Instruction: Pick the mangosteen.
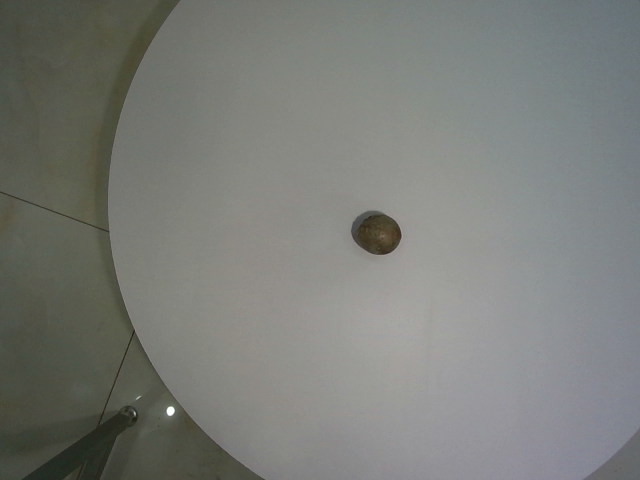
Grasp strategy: vertical